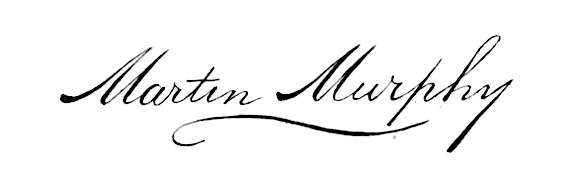
Signature of: martin murphy jr